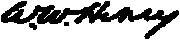
Signature of: william wirt henry